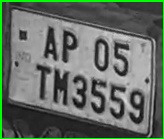
License plate number: AP 05TM 3559